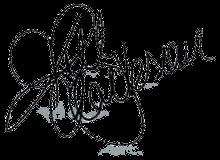
Signature of: kelly clarkson